Question: Describe the condition in detail:
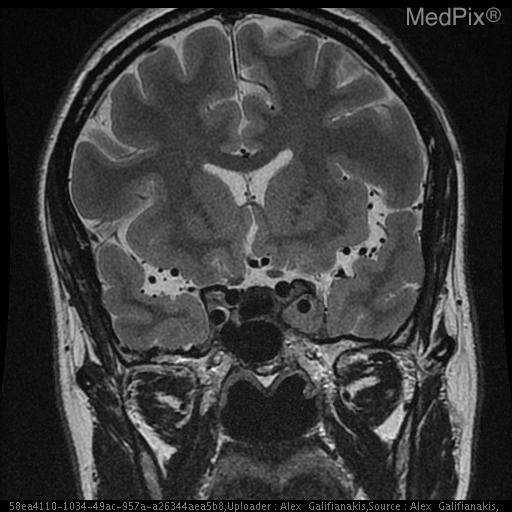
Answer: The disease is discussed as: Meningiomas are the most common extra-axial  tumor and the most common non-glial intracranial tumor.  They are normally solid, well-marginated benign lesions originating from the meninges accounting for 15- 20% of adult brain tumors.  The most common locations include the bilateral convexities, parasagittal regions, parafalcine, sphenoid wing, olfactory groove, and suprasellar region.  The typical appearance of a meningioma is a homogeneous solid tumor.  Nonenhanced computed tomography demonstrates a homogeneous mass that is isodense to intracranial parenchyma. Contrast enhanced scans demonstrate diffusely homogeneous enhancement. MRI is typically isointense to relatively hypointense on T1 weighted images. T2 weighted images generally demonstrate slightly increased signal intensity in relationship to the contiguous gray matter. Gadolinium enhanced MR images demonstrate intense uniform enhancement.  Although meningiomas are histologically benign, they may invade surrounding structures including the dura and bony structures.  On rare occasions, the meningioma may completely penetrate the calvarium to invade the scalp. Meningiomas may occasionally present atypical imaging features such as those seen in cystic, lipoblastic, or angioblastic meningiomas.  Peritumoral edema and ring enhancement may also be seen.